Question: Can you provide the account number mentioned in the document?
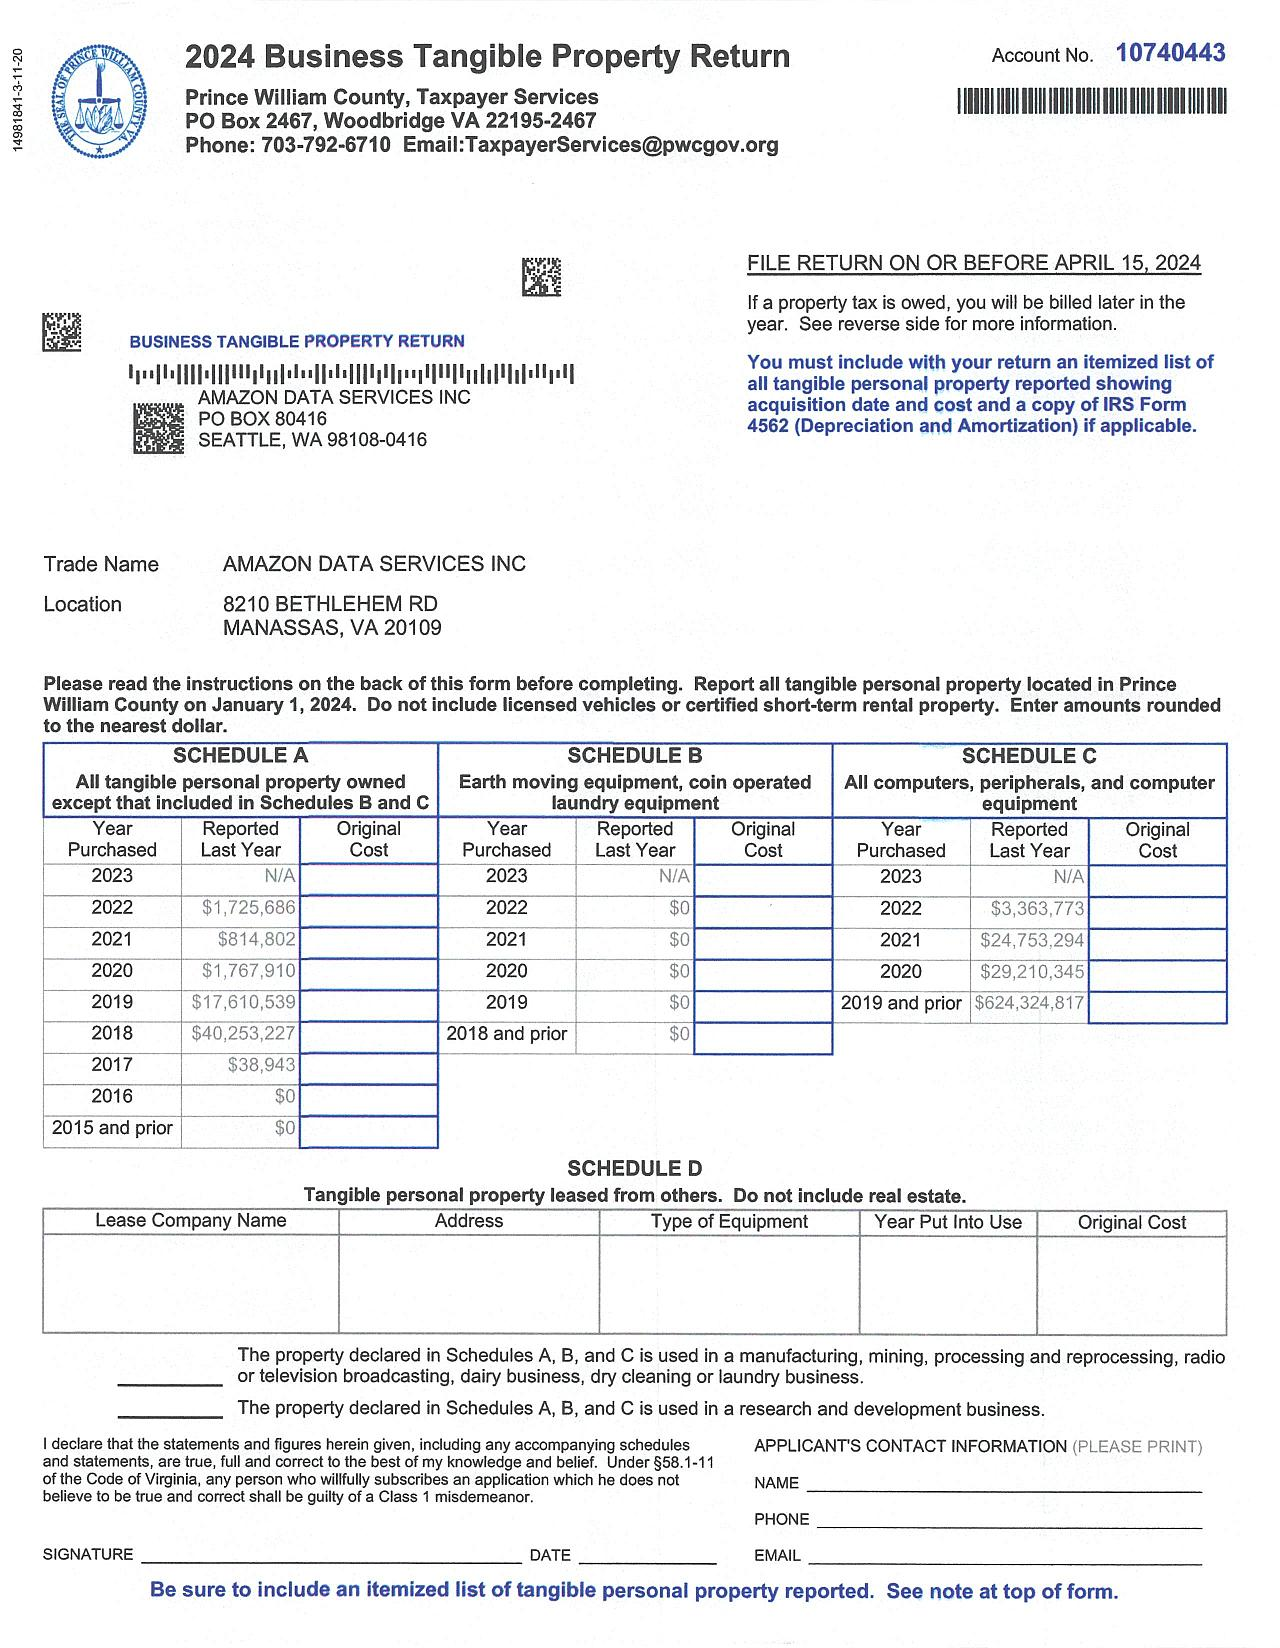
Answer: "10740443"